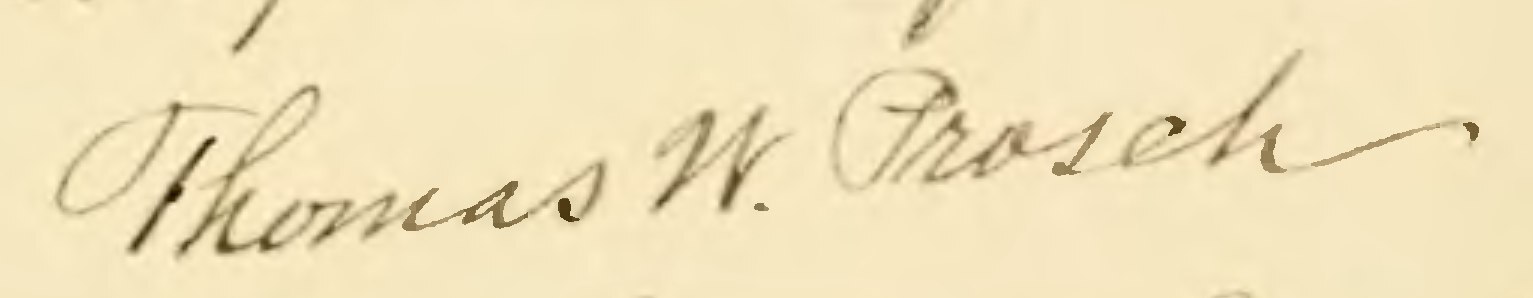
Signature of: thomas w prosch